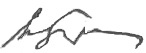
Signature of: q52423894